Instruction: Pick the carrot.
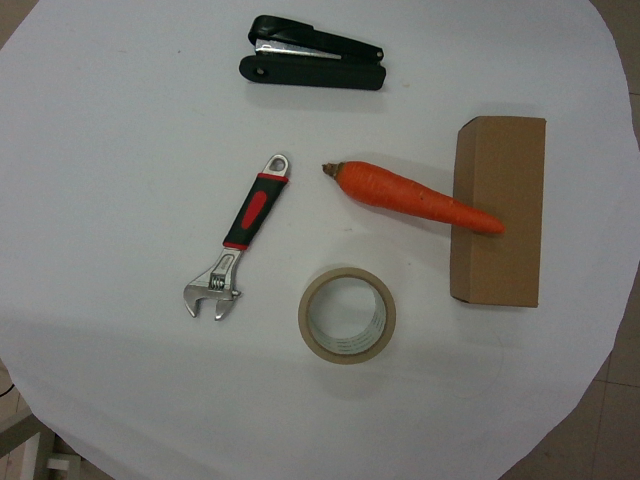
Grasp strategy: vertical